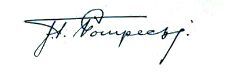
Signature of: josef felix pompeckj